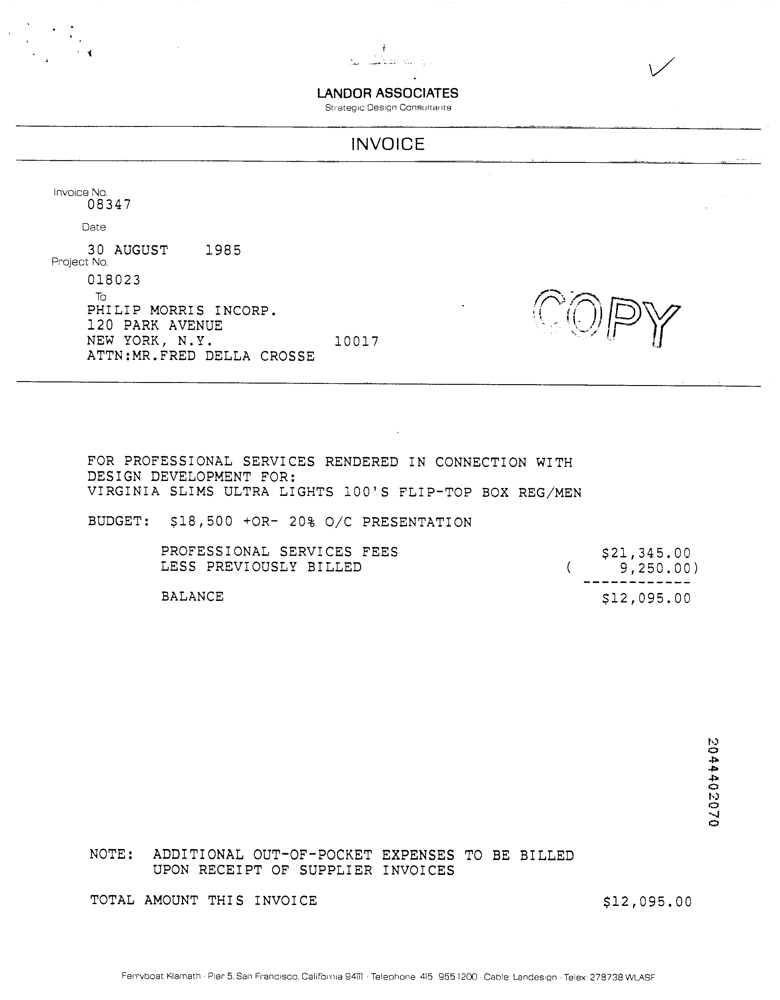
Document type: Invoice